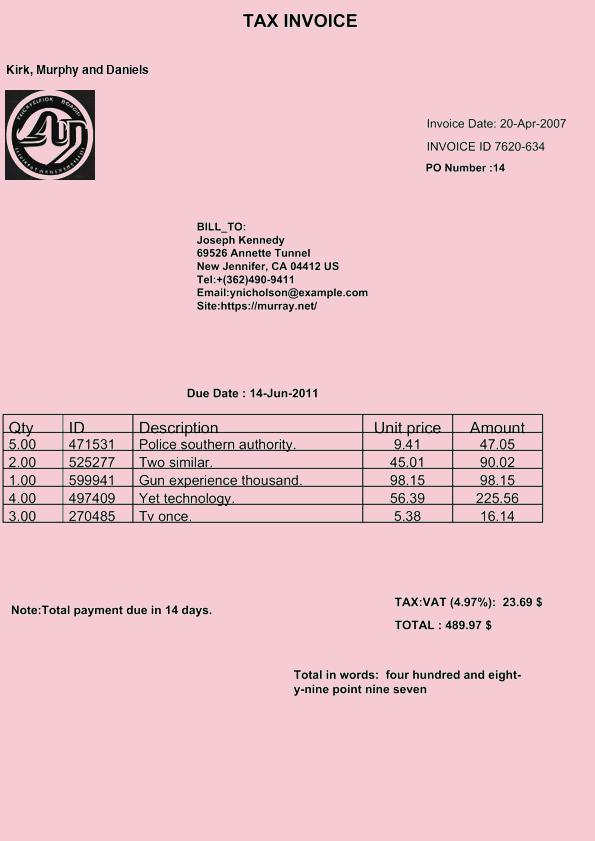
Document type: Invoice